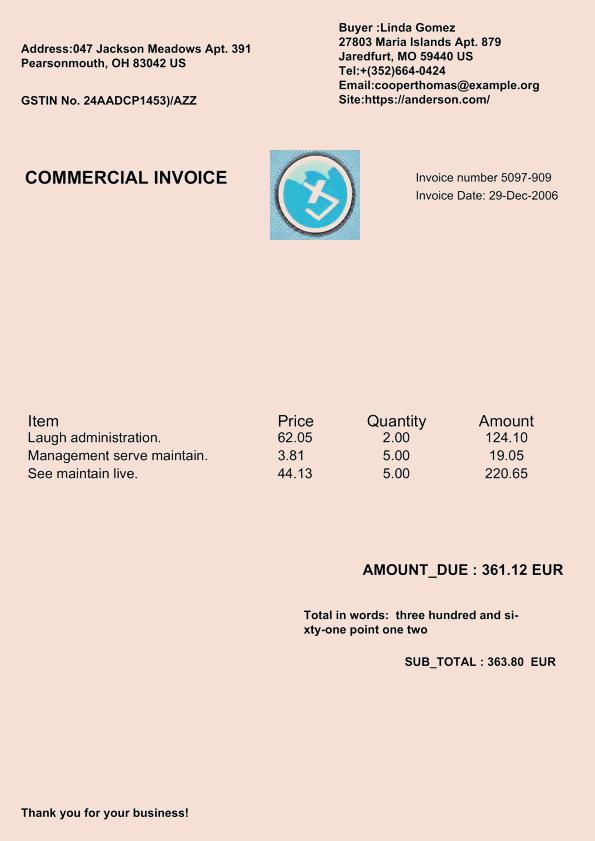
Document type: Invoice